Question: What is the main concern?
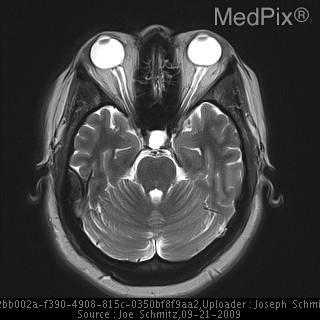
Answer: The findings suggest •  Increased fluid within the optic nerve sheaths
•  Partially empty sella
•  Slight flattening of the posterior aspect of the left globe at the optic nerve insertion. -Markedly increased fluid in the optic nerve sheaths and a partially empty sella.
-slight flattening of the posterior aspect of the left globe at the optic nerve insertion. The patient might have a history of 39 y/o woman with worsening headaches and blurry vision x 6 weeks..